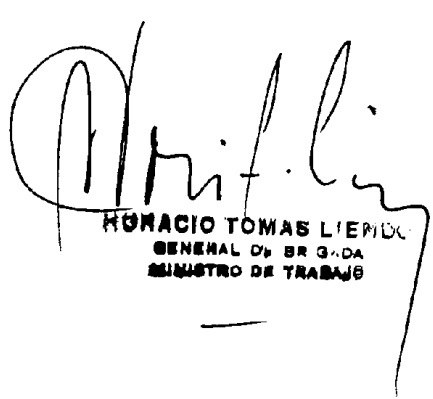
Signature of: horacio liendo